Question: What do the imaging results show?
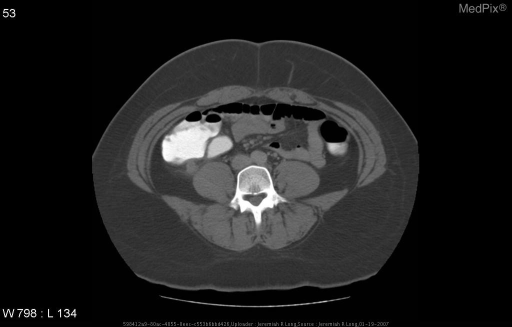
Answer: The imaging shows Axial CT images from the mid abdomen following oral and intravenous contrast material administration demonstrate a blind-ending loop of bowel arising from the cecum directed superiorly with the tip just inferior to the inferior margin of the liver.  The bowel loop is not filled with contrast and measures 1.3 cm from outer wall to outer wall in diameter.  There is some associated inflammatory infiltration of the mesentary and a small amount of perinephric fluid anterior to the right kidney.  There is no free air or abnormal fluid collections to suggest abscess formation. Axial CT images from the mid abdomen following oral and intravenous contrast material administration demonstrate a blind-ending loop of bowel arising from the cecum directed superiorly with the tip just inferior to the inferior margin of the liver.  The bowel loop is not filled with contrast and measures 1.3 cm from outter wall to outter wall in diameter.  There is some associated inflammatory infiltration of the mesentary and a small amount of perinephric fluid anterior to the right kidney.  There is no free air or abnormal fluid collections to suggest abscess formation..